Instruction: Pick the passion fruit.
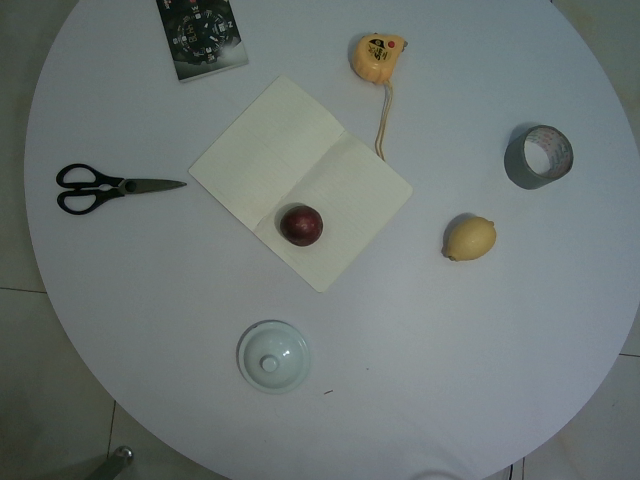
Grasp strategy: vertical